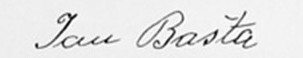
Signature of: jan bašta